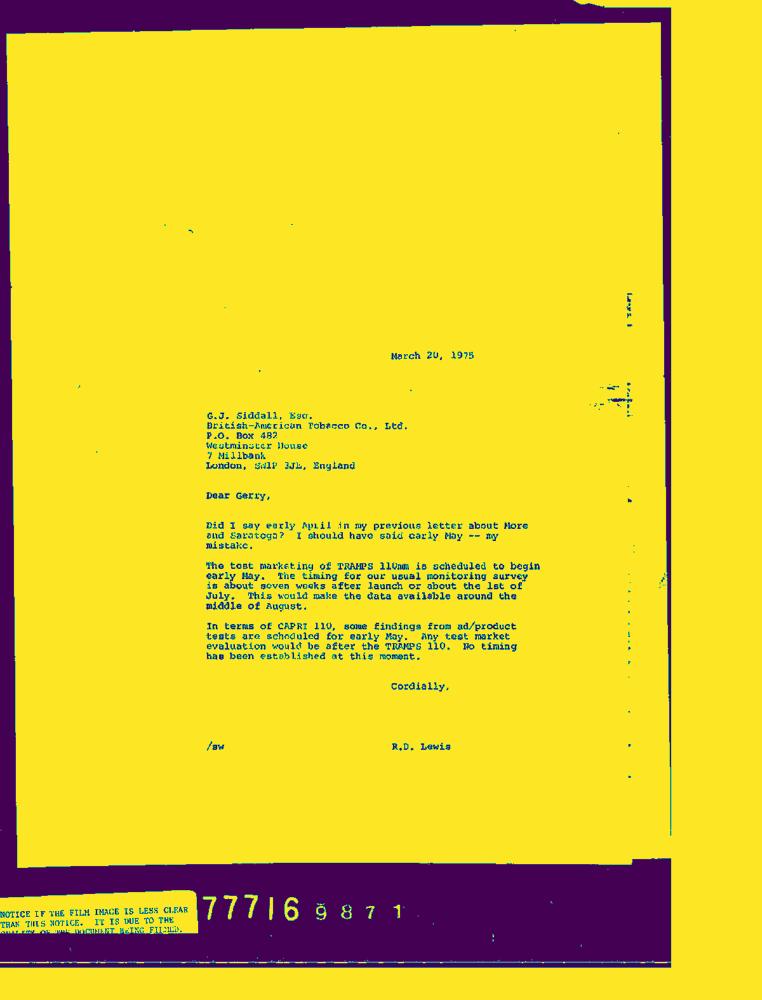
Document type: Letter-Doc